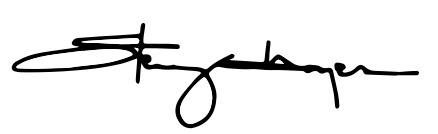
Signature of: steny hoyer